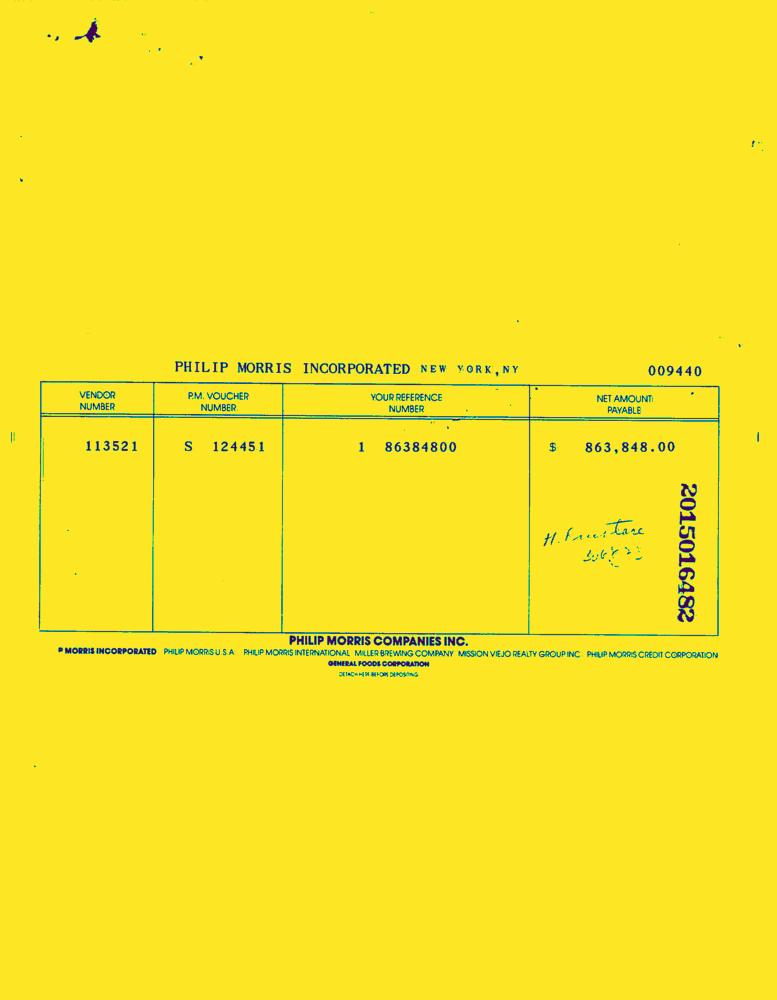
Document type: Invoice-Doc